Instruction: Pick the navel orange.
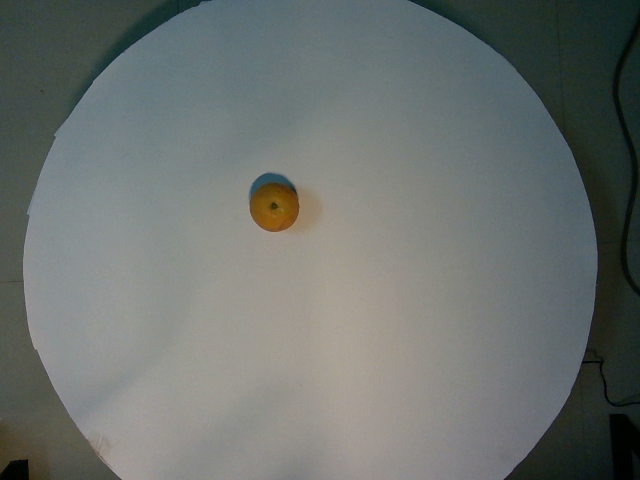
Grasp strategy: vertical